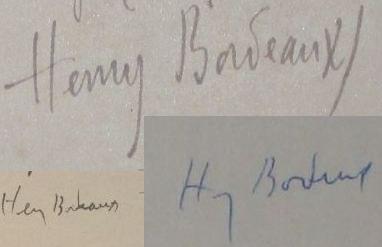
Signature of: henry bordeaux